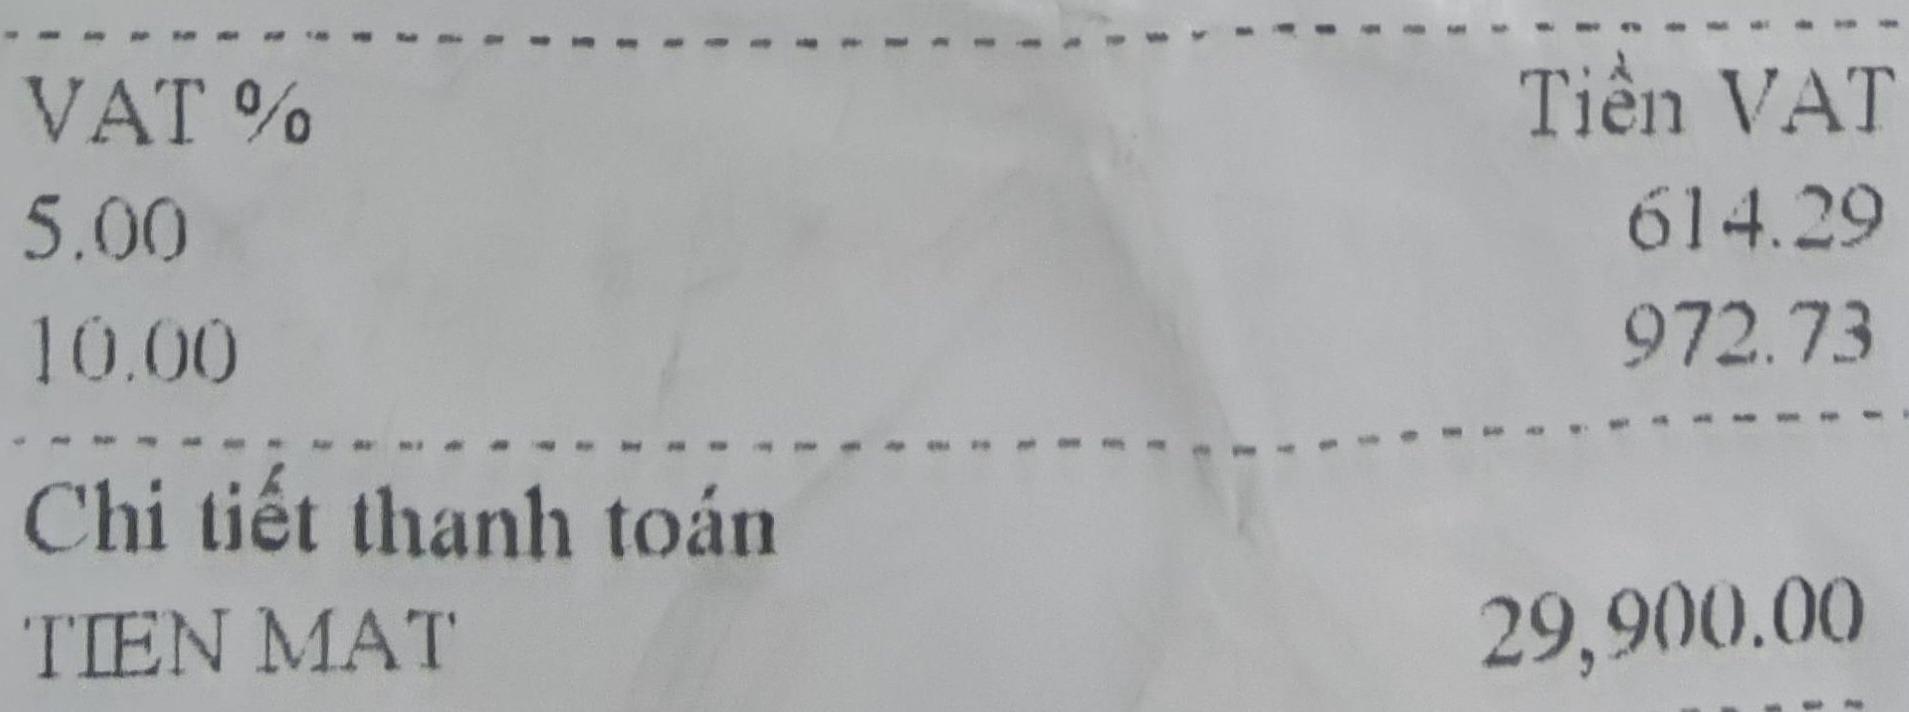
<table>
<tr>
<th>VAT %</th>
<th>Tiền VAT</th>
</tr>
<tr>
<td>5.00</td>
<td>614.29</td>
</tr>
<tr>
<td>10.00</td>
<td>972.73</td>
</tr>
</table>

Chi tiết thanh toán
TIEN MAT 29,900.00